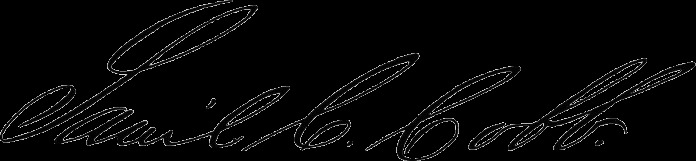
Signature of: samuel c cobb